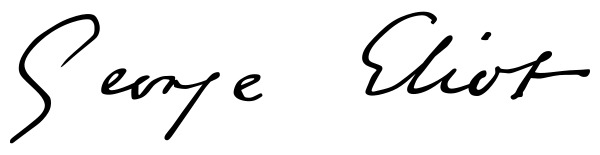
Signature of: george eliot